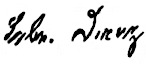
Signature of: johann traugott leberecht danz